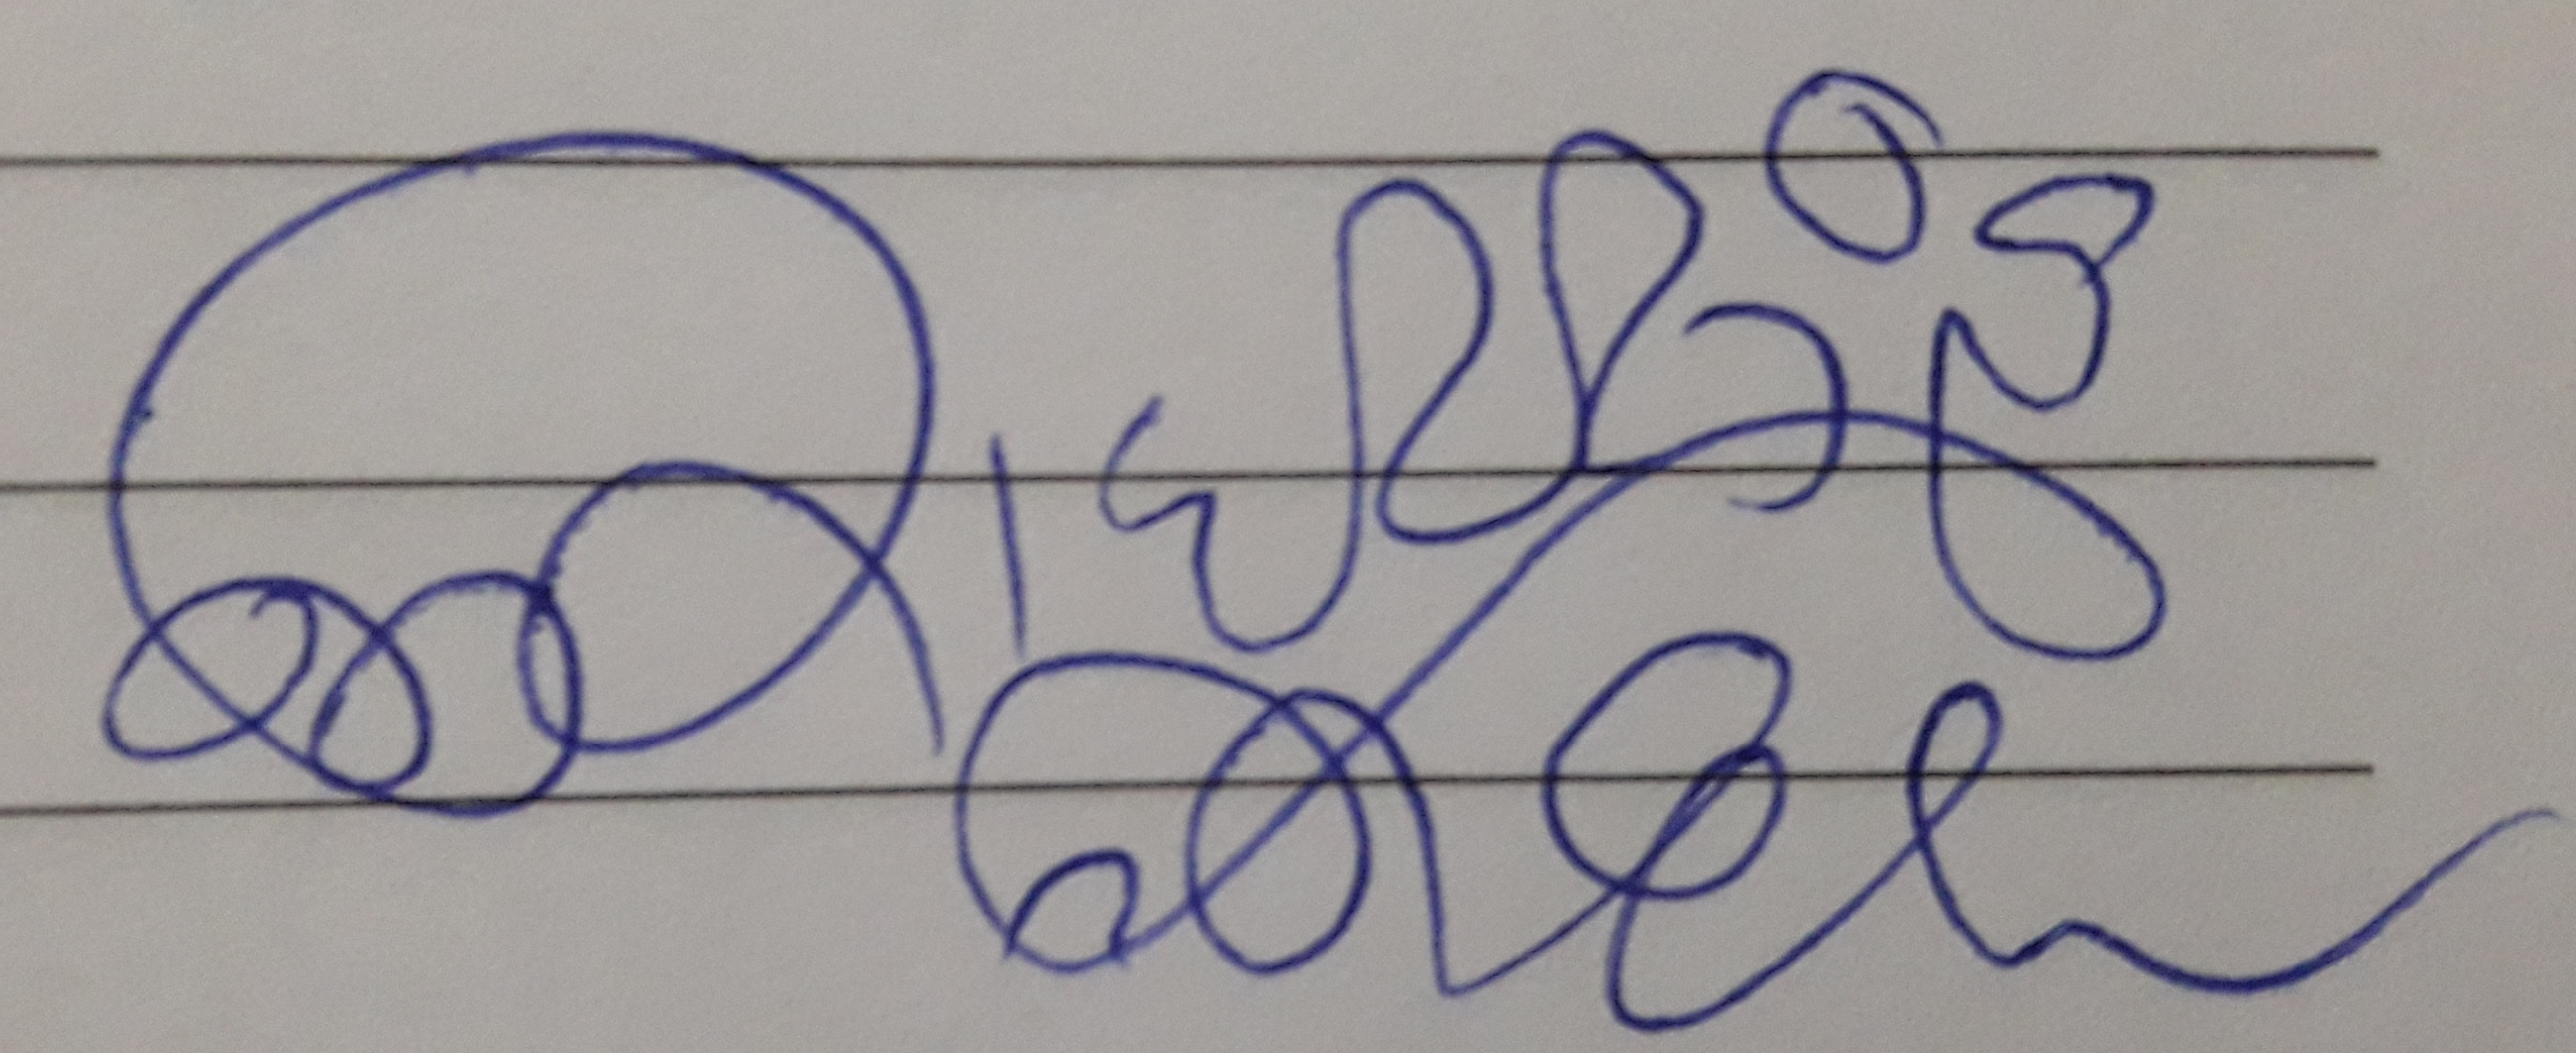
Signature of: joravarsinh jadav